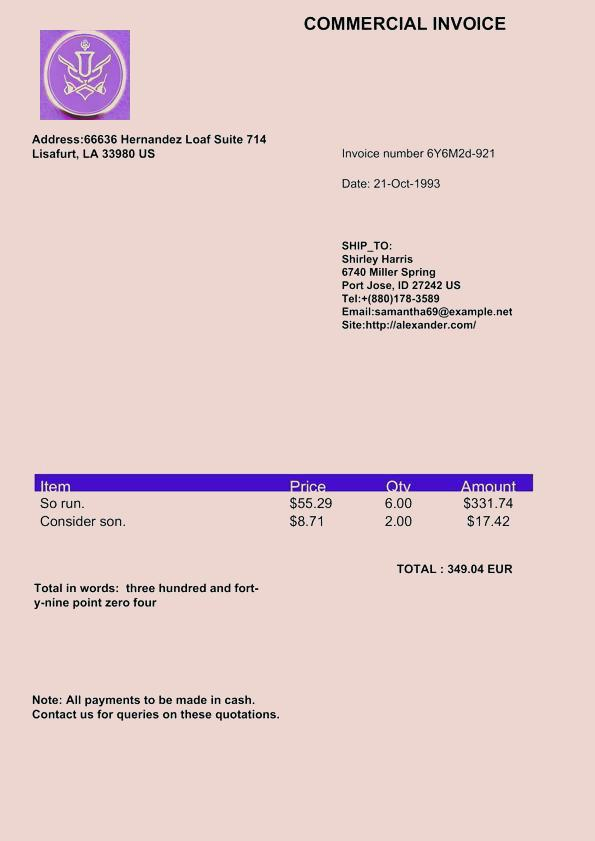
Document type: Invoice